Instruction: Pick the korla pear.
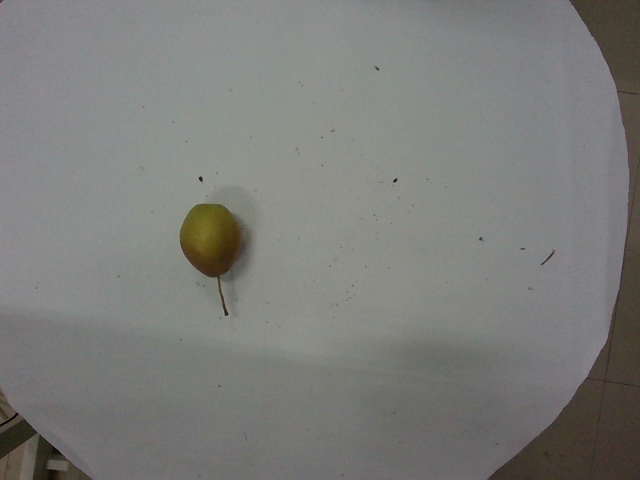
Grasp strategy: vertical